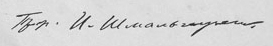
Signature of: johannes theodor schmalhausen